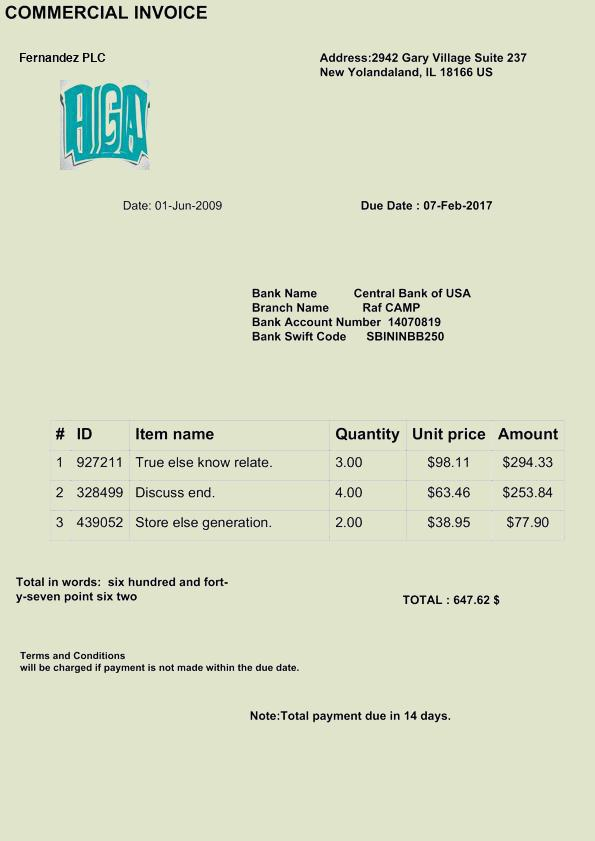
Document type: Invoice